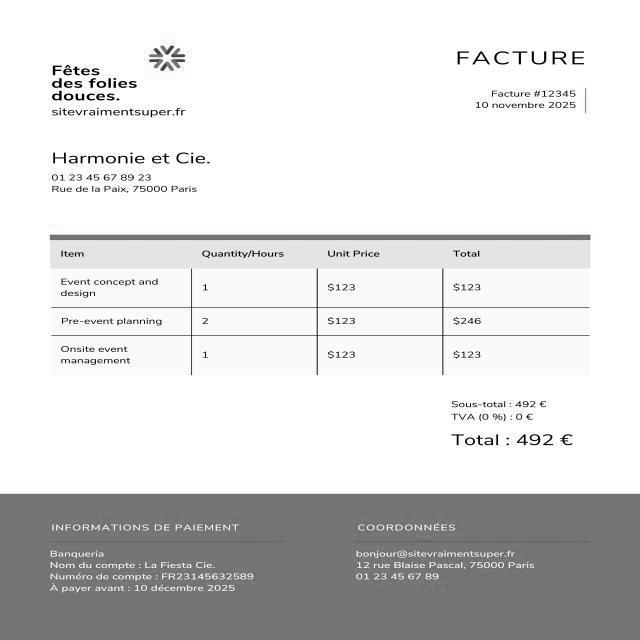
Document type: Invoice